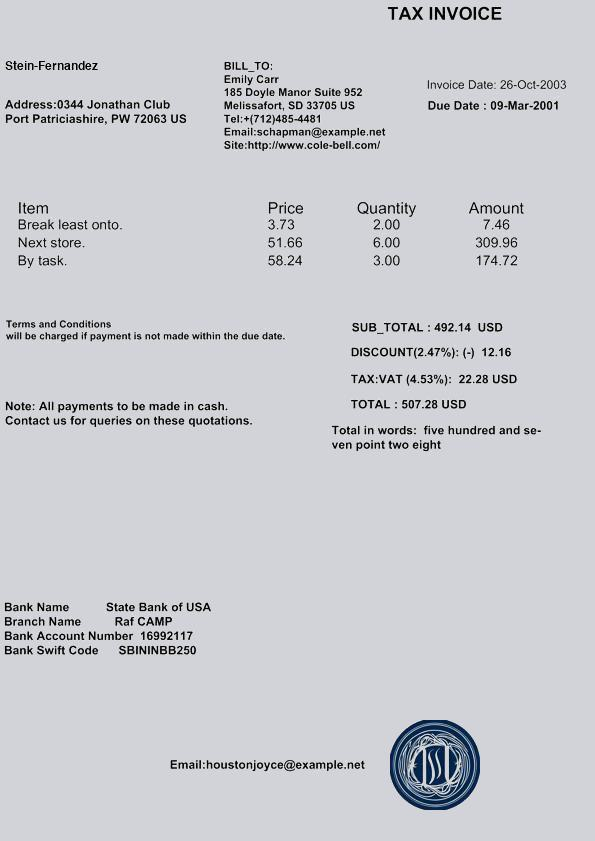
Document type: Invoice